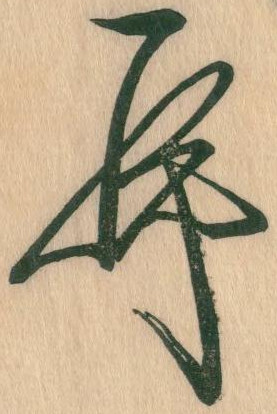
Signature of: emperor go fukakusa